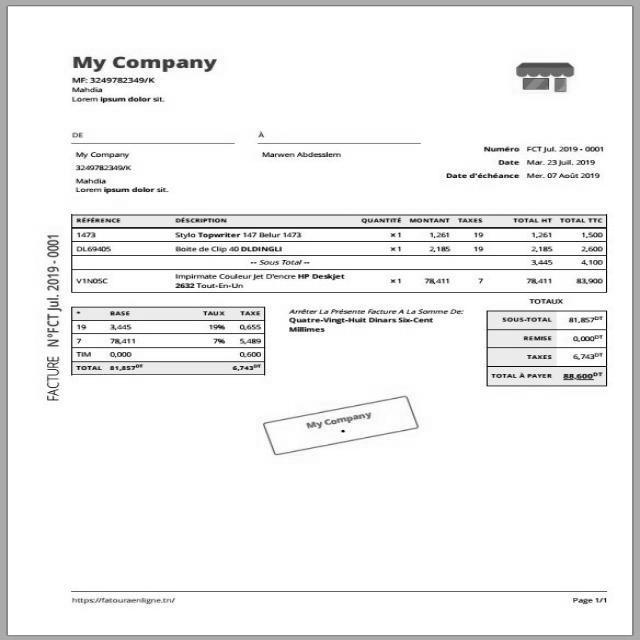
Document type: Invoice